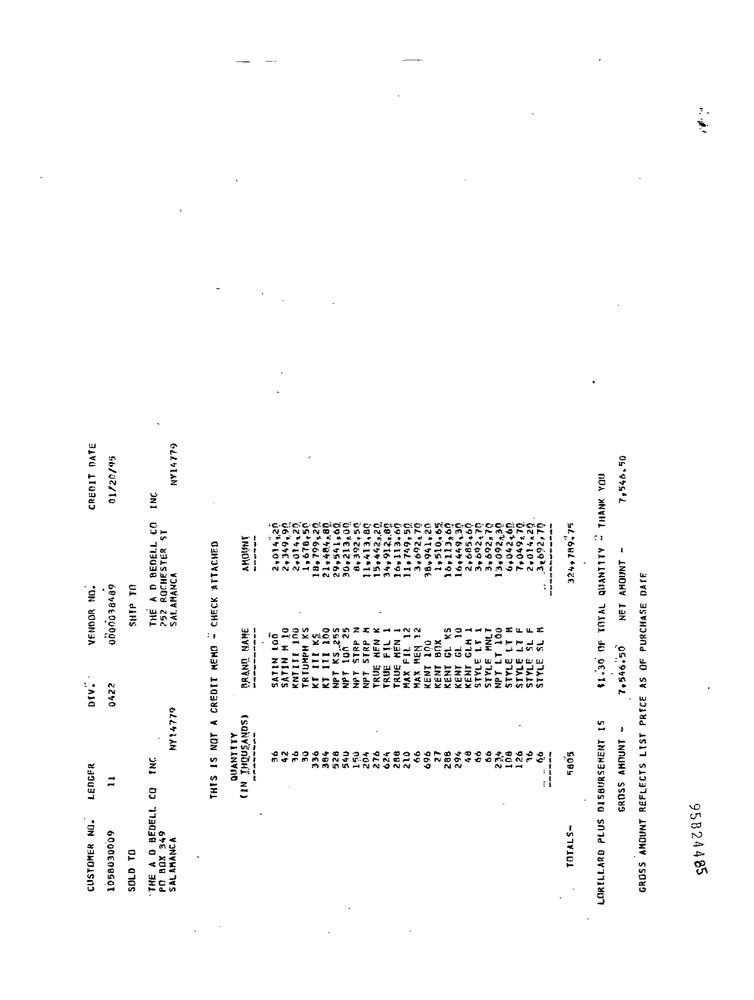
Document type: Invoice